Question: How does the patient history play a role?
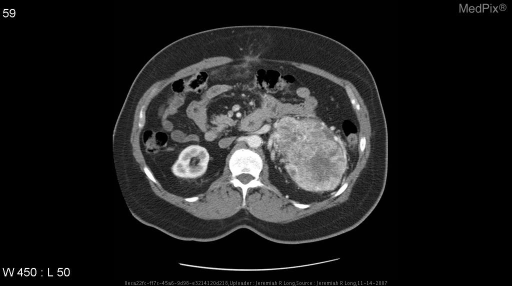
Answer: The patient's history of 72 year old female with gross hematuria is key in understanding the case.